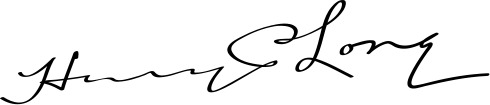
Signature of: huey long